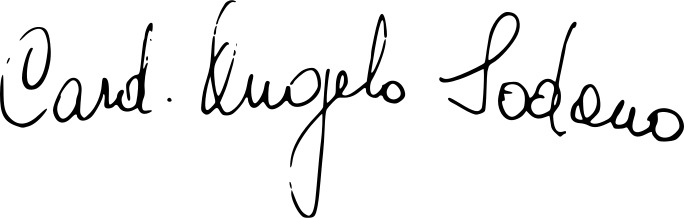
Signature of: angelo sodano